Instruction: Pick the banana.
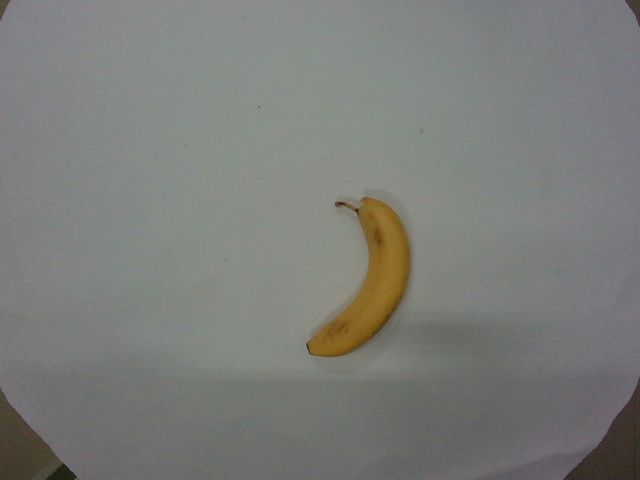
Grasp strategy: vertical